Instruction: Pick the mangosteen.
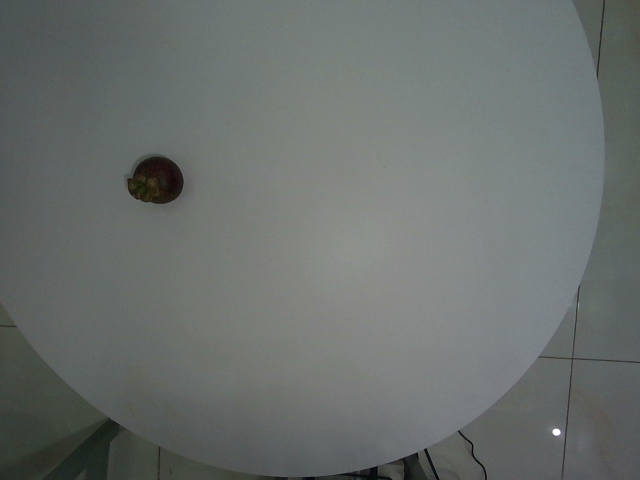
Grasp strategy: vertical